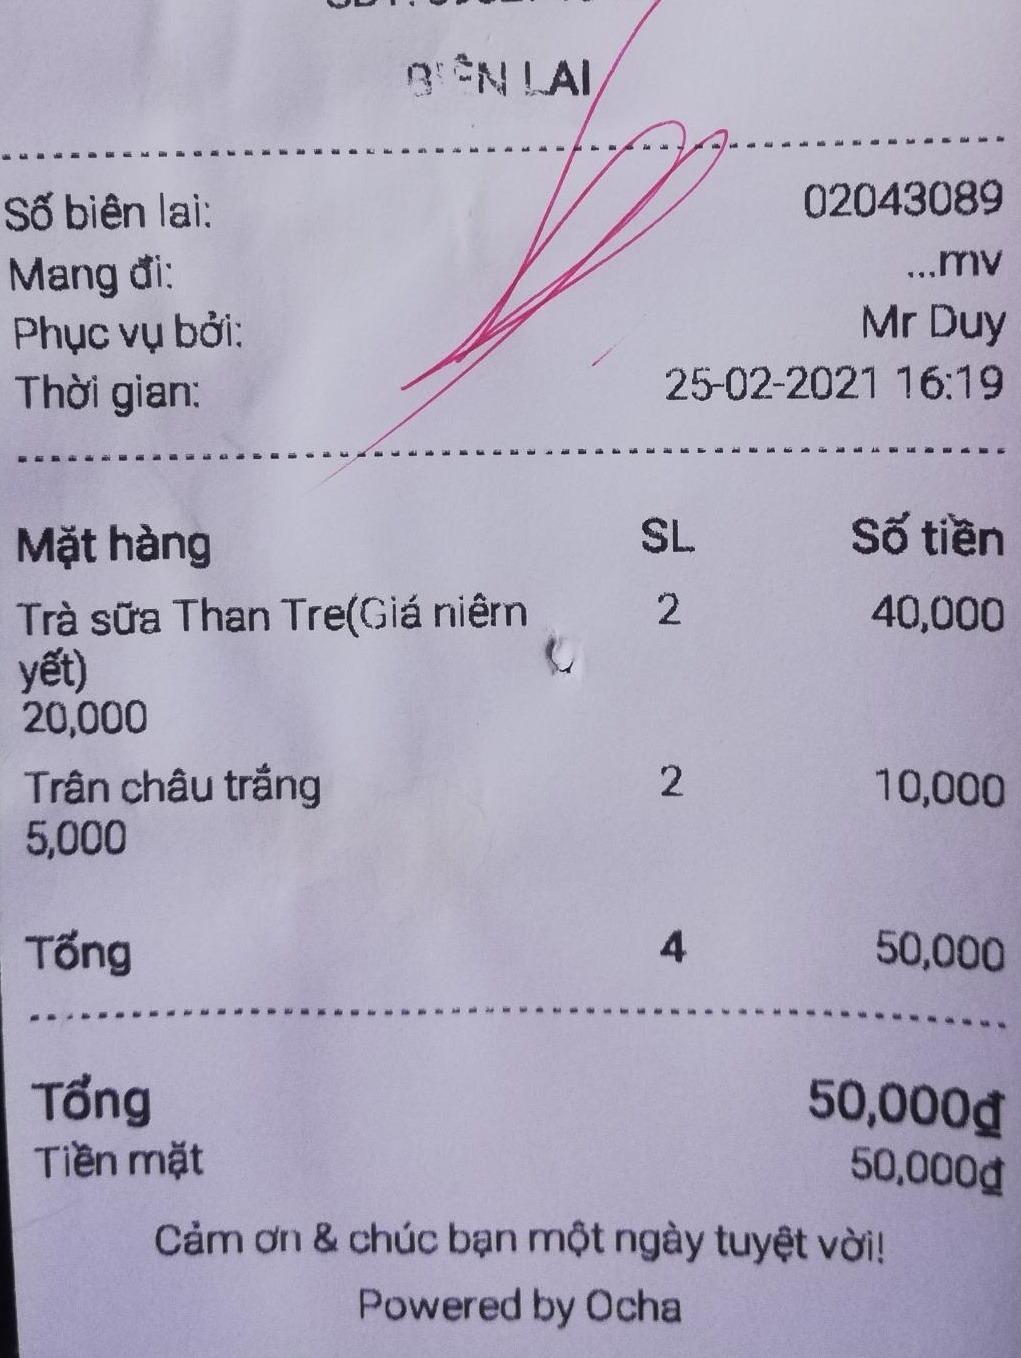
BIÊN LAI

Số biên lai: 02043089
Mang đi: ...mv
Phục vụ bởi: Mr Duy
Thời gian: 25-02-2021 16:19

<table>
<tr>
<th>Mặt hàng</th>
<th>SL</th>
<th>Số tiền</th>
</tr>
<tr>
<td>Trà sữa Than Tre(Giá niêm yết) 20,000</td>
<td>2</td>
<td>40,000</td>
</tr>
<tr>
<td>Trân châu trắng 5,000</td>
<td>2</td>
<td>10,000</td>
</tr>
<tr>
<td>Tổng</td>
<td>4</td>
<td>50,000</td>
</tr>
</table>

Tổng 50,000đ
Tiền mặt 50,000đ

Cảm ơn & chúc bạn một ngày tuyệt vời!
Powered by Ocha